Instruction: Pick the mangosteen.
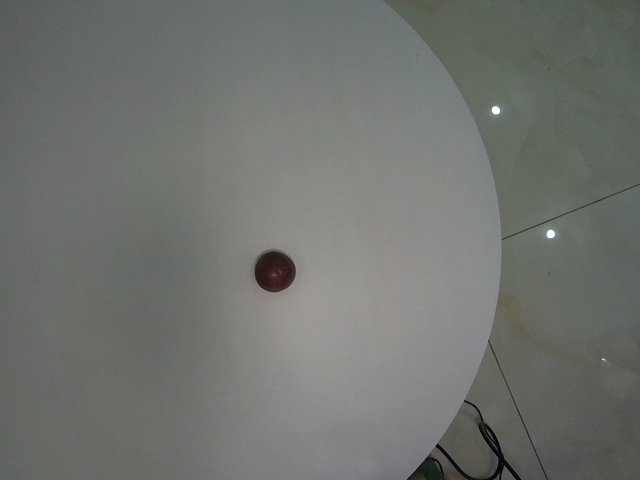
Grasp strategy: vertical